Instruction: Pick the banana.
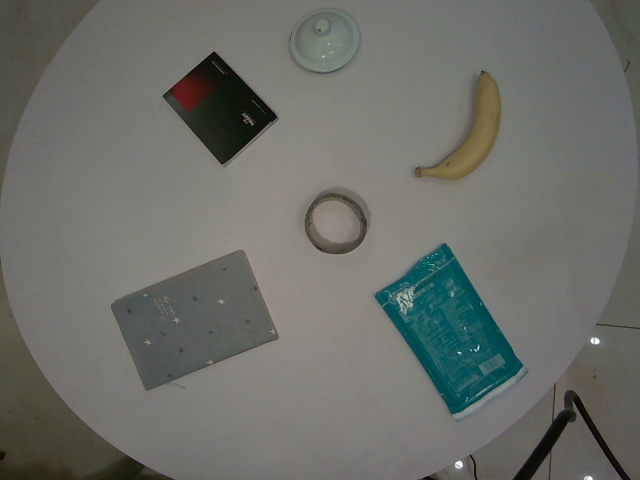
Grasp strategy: vertical